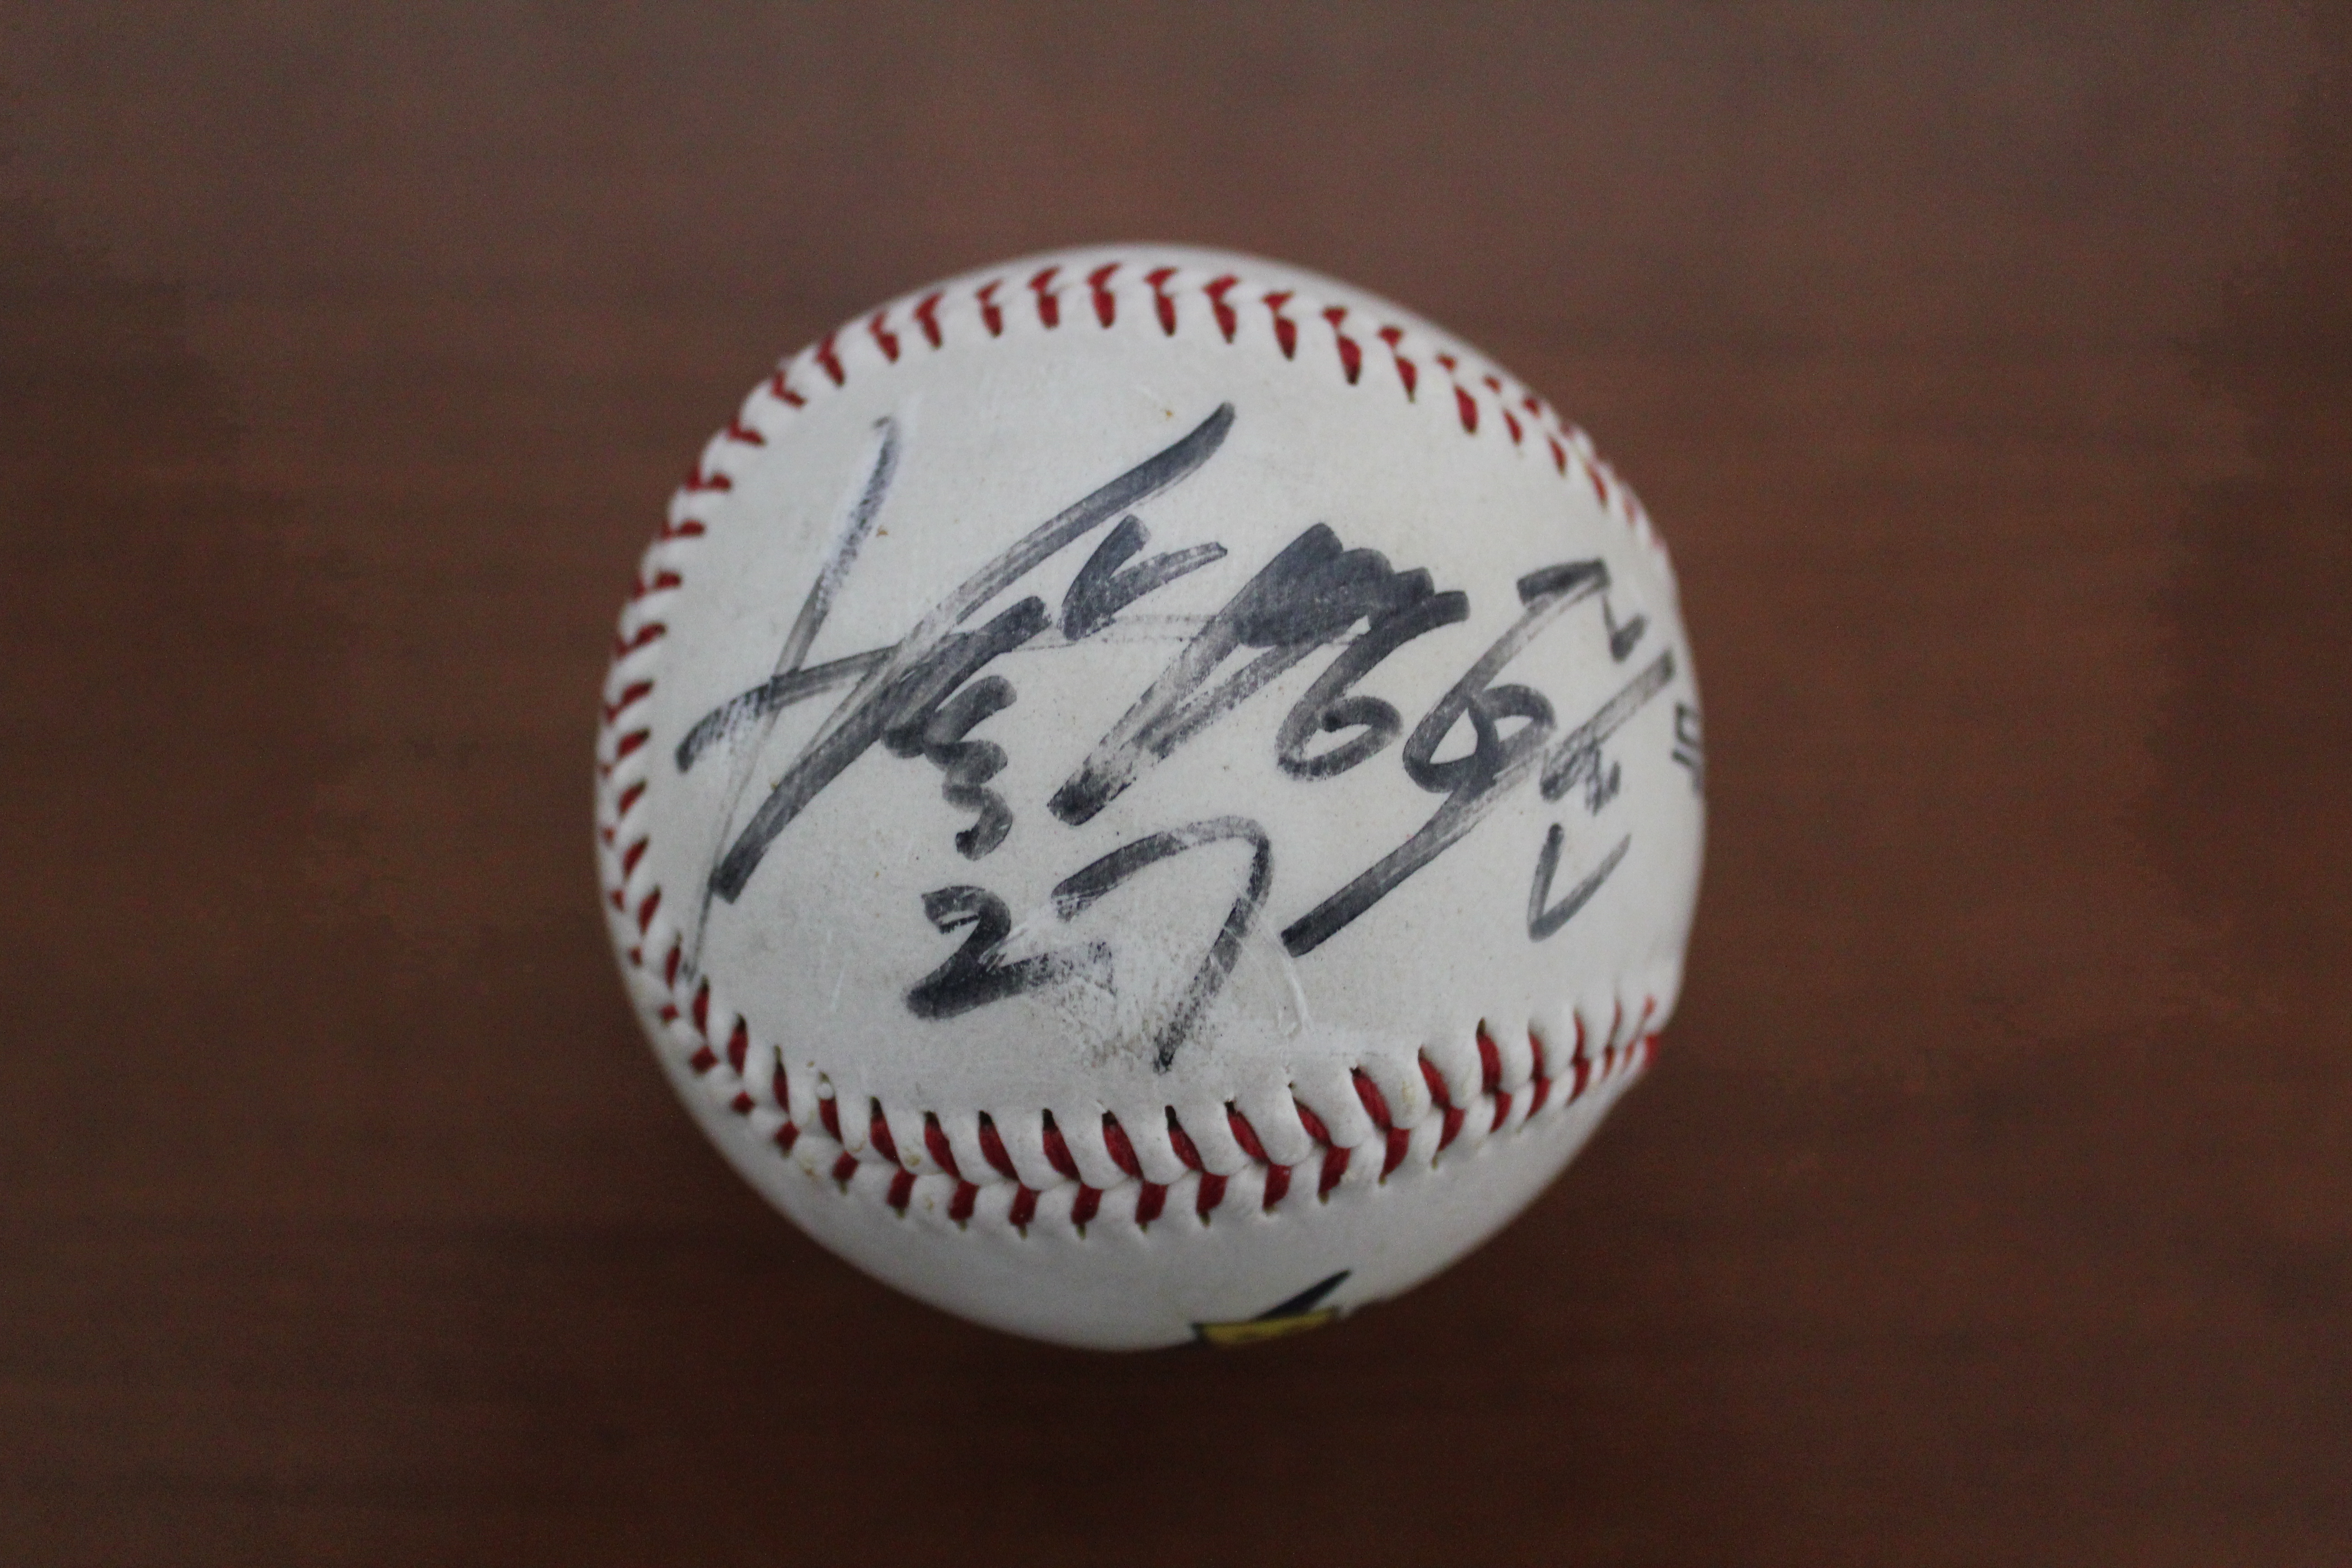
Signature of: park myung hwan